Question: What appears to be the issue?
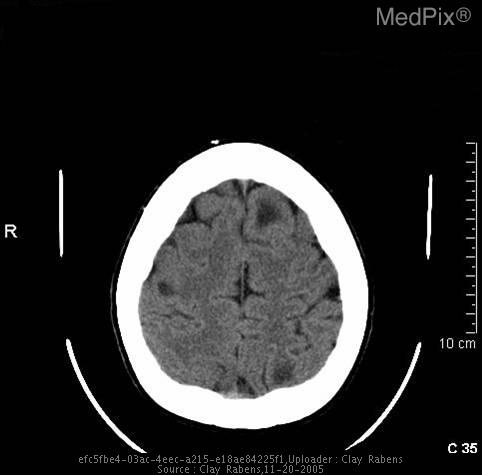
Answer: The findings suggest - Calcified subependymal nodules in lateral ventricles
- Low density cortical tubers
- Pulmonary "honeycomb" pattern suggestive of Lymphangiomyomatosis (LAM). Axial CT, head showing low density cortical tubers. The patient might have a history of 13 y/o girl with Hx of seizures since childhood.